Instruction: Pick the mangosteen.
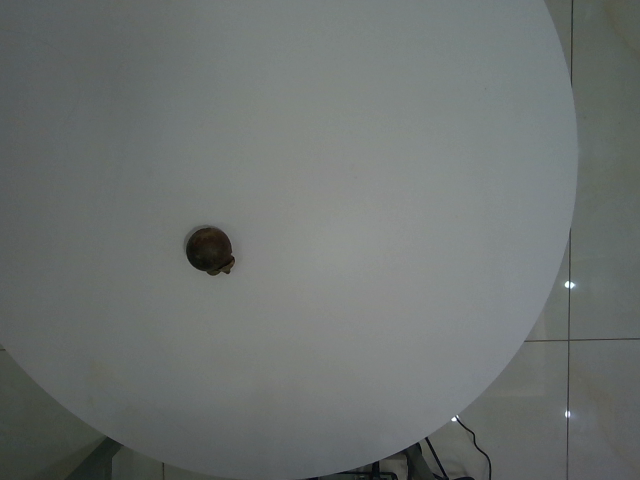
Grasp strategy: vertical